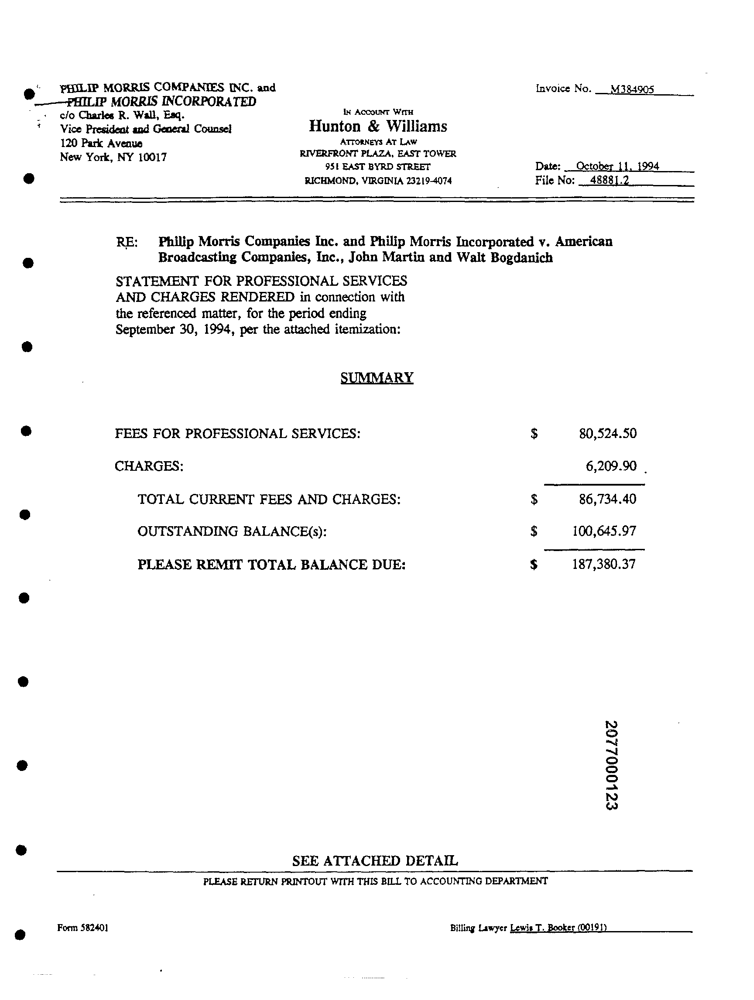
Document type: Invoice